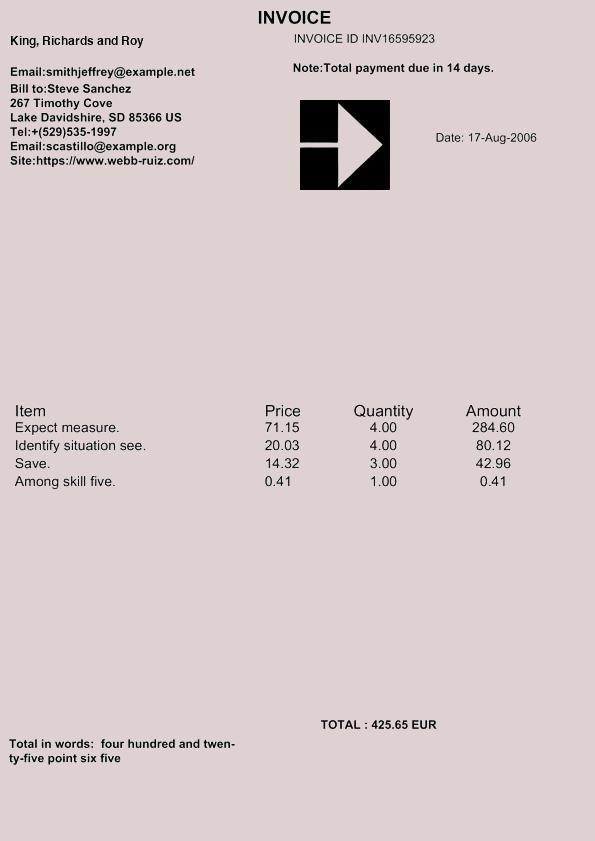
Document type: Invoice